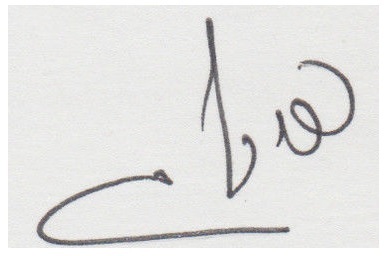
Signature of: tzipi livni